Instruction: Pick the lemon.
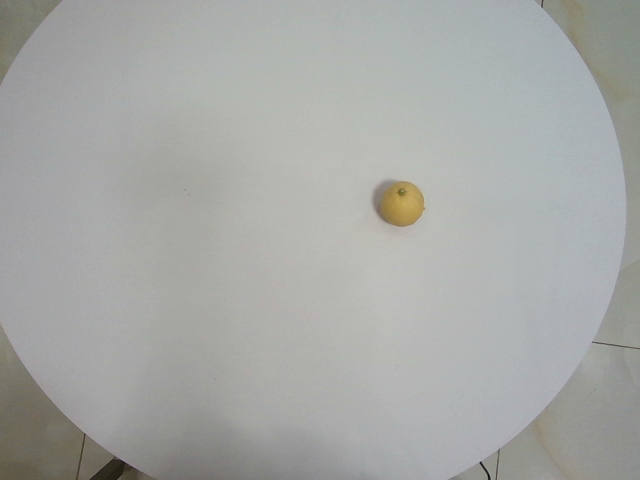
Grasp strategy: vertical